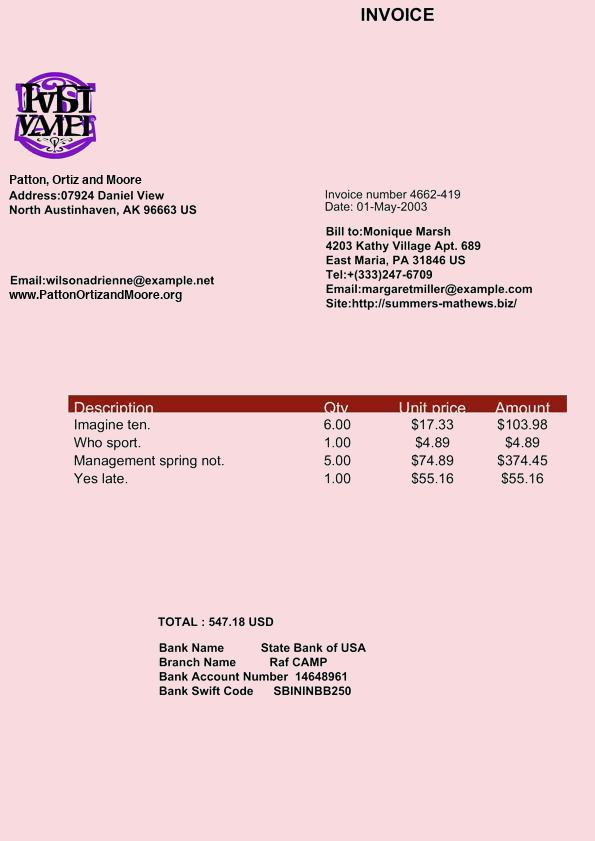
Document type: Invoice